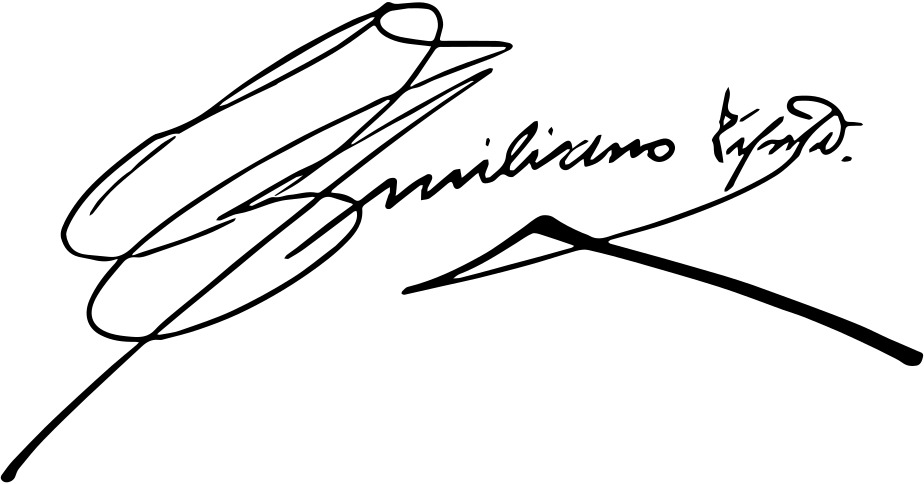
Signature of: emiliano zapata